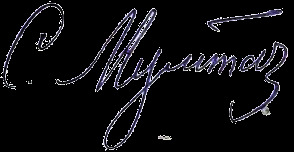
Signature of: salman mumtaz